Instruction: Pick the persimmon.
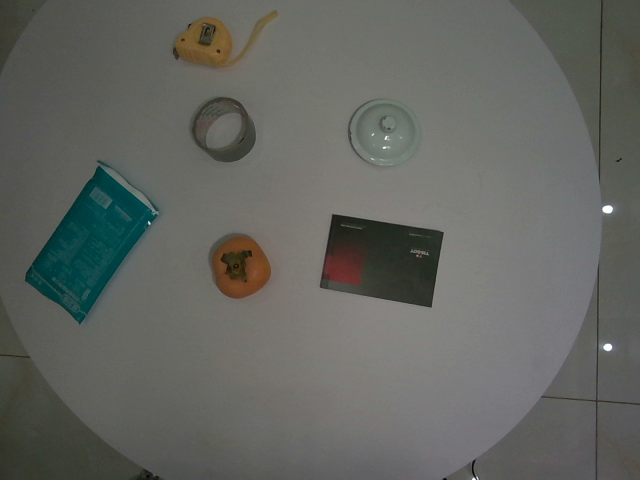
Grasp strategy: vertical